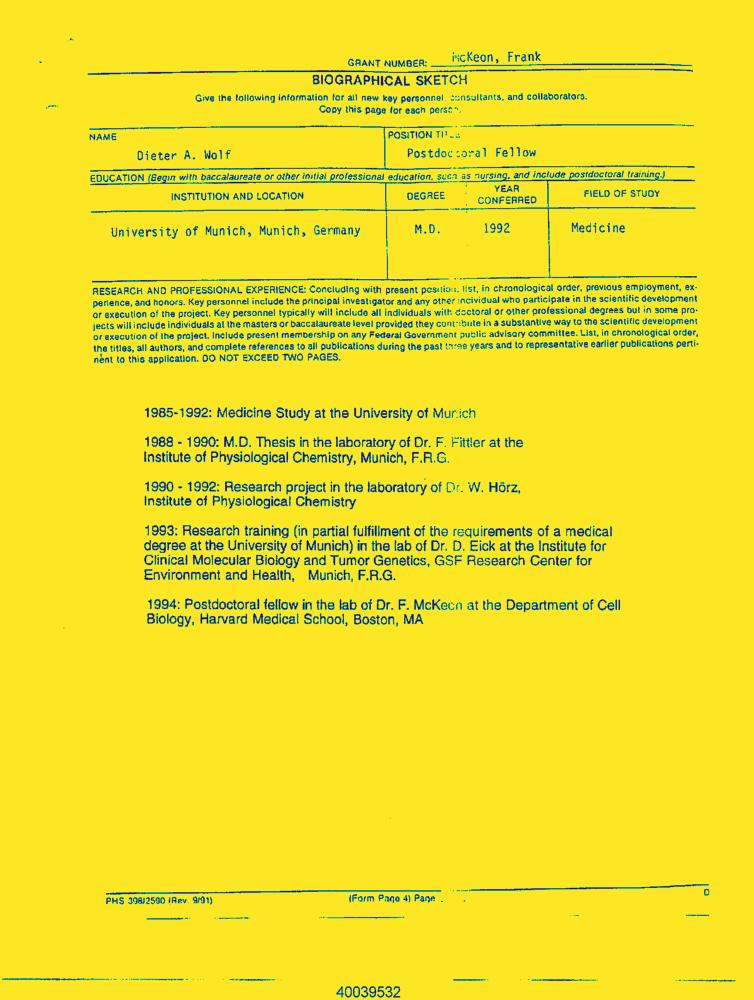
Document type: Resume-Doc